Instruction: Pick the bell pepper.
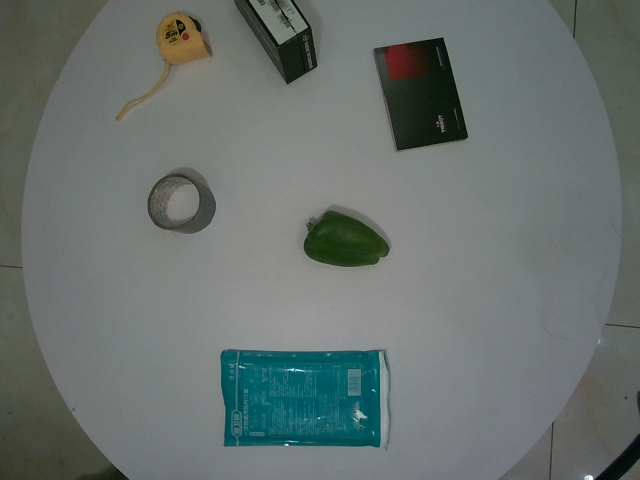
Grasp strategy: vertical